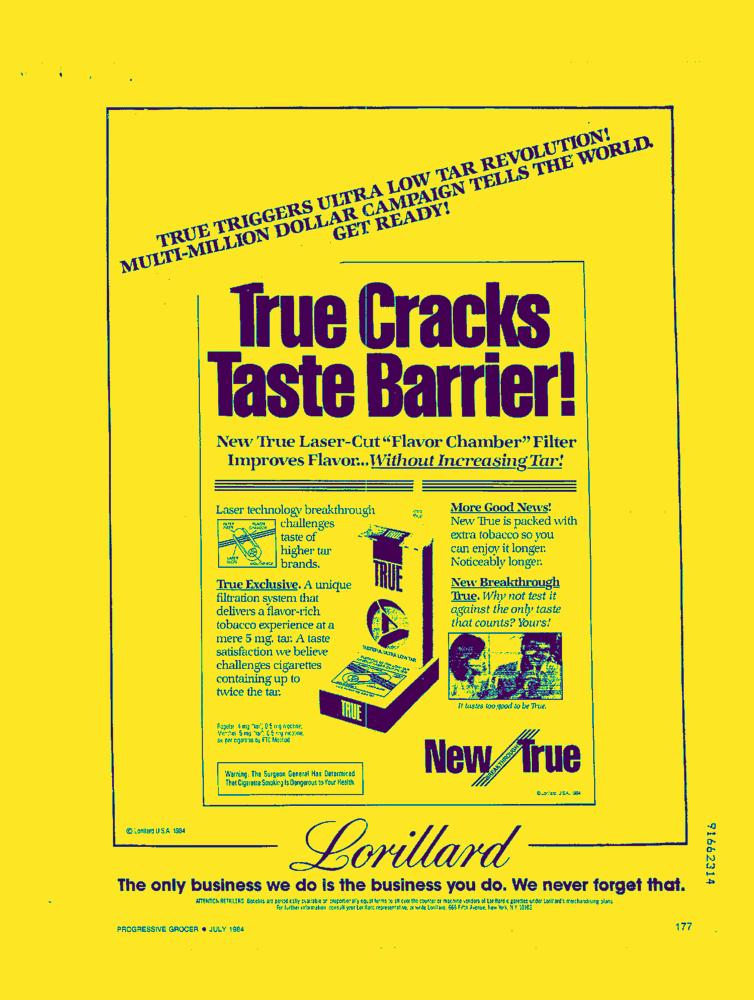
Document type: AD